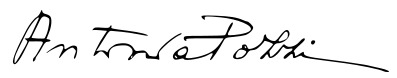
Signature of: antonia pozzi